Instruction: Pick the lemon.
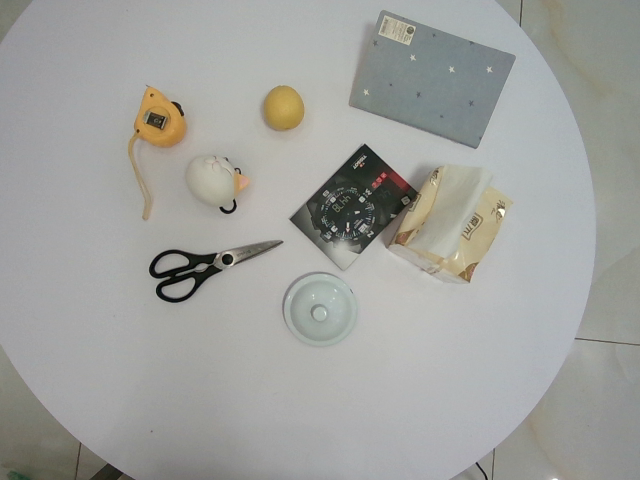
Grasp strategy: vertical